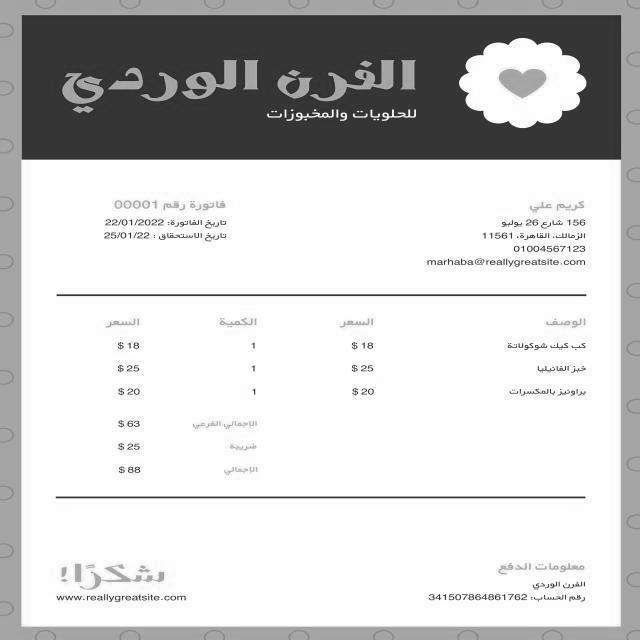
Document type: Invoice